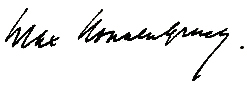
Signature of: max nonnenbruch